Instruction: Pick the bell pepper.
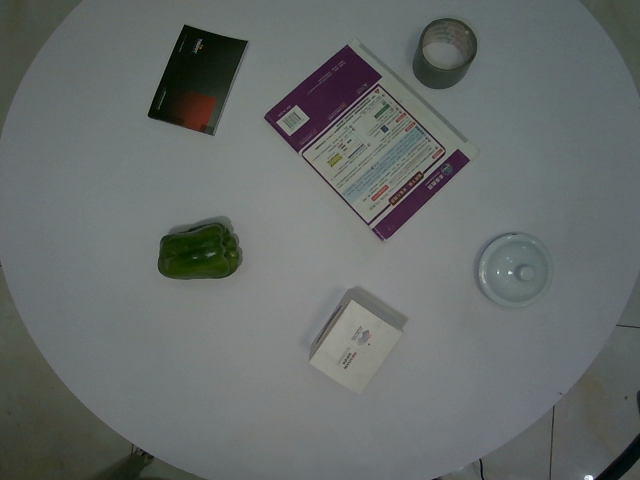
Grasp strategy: vertical